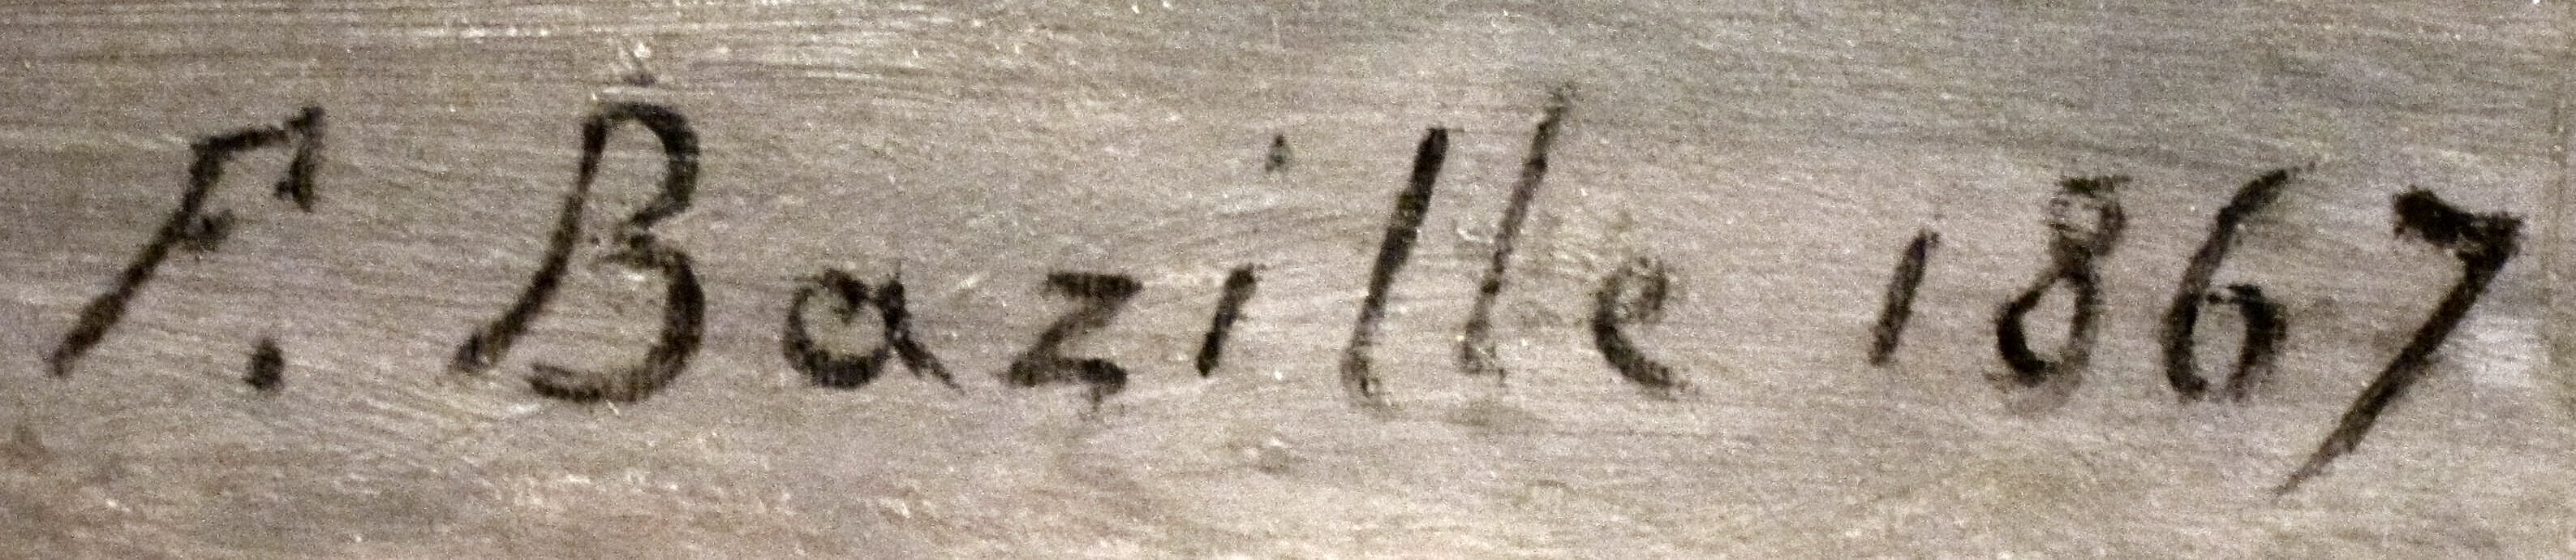
Signature of: frédéric bazille